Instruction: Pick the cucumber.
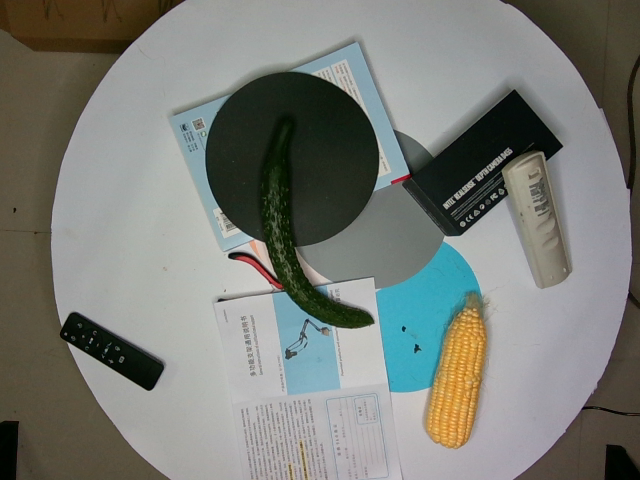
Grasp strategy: vertical